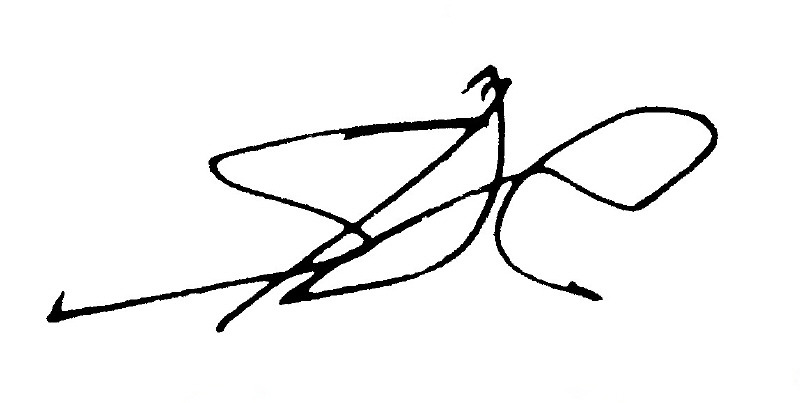
Signature of: simón alberto consalvi